Question: What is the earliest payment due date mentioned in the document?
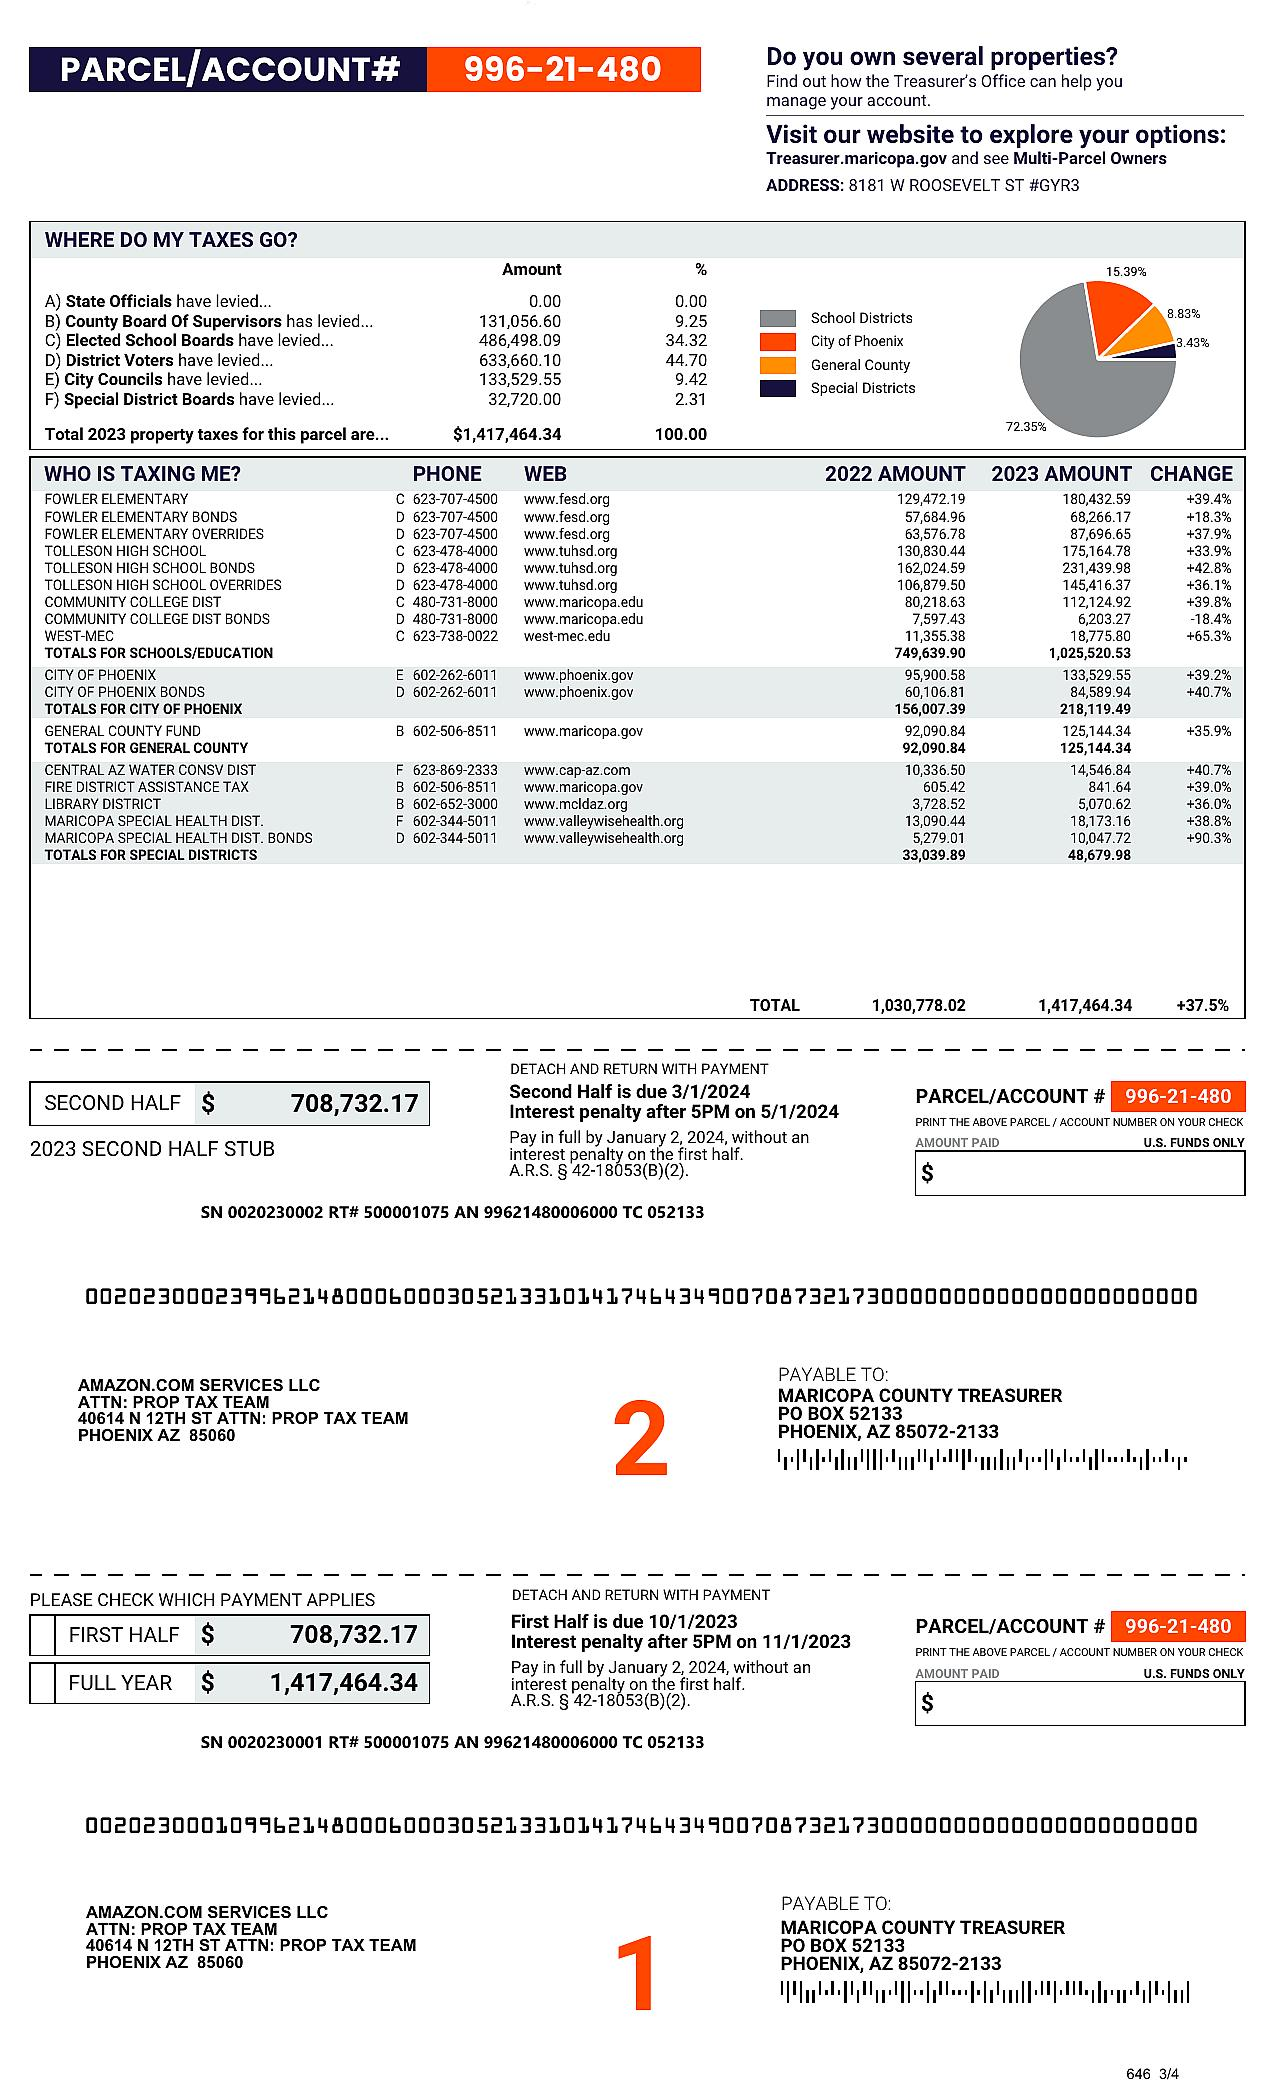
Answer: "1-Nov-23"